Question: Explain the disease:
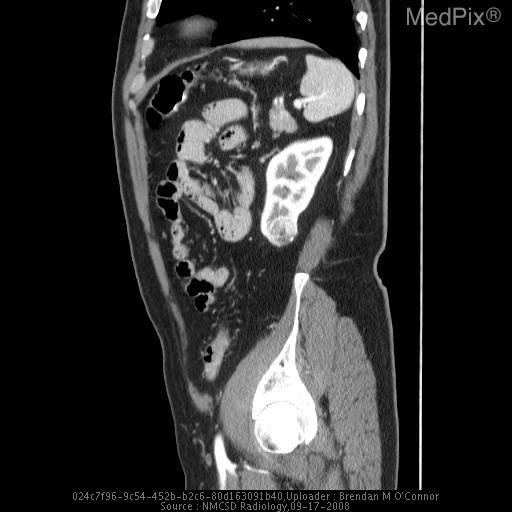
Answer: The disease is discussed as: Renal cell carcinoma is the most common primary tumor of the kidney and accounts for 2.6 percent of all adult cancers.  While the cause is unknown, cigarette smoking has been identified as an environmental risk factor.  Sporadic tumors are most common, but familial settings, such as von Hippel-Lindau syndrome, have been identified.  The carcinoma develops from the proximal tubule cells of the kidney.  Clear cell, papillary, chromophobe, collecting duct, and sarcomatoid are the different histologic types.  These different patterns do not affect treatment.

Renal cell carcinoma has two potential staging systems: the Robson classification and the TMN classification.  CT is reported to be 91% accurate in staging renal cell carcinoma.  The TMN classification is considered more precise because of its clear definition of the anatomic extent of the tumor.  With respect to the TMN classification, T1 is reserved for tumors less than 7 cm and T2 for tumors greater than 7 cm.  T3 is broken down into three groups based on tumor position.  T3a indicates spread to the perinephric fat.  T3b indicates that the tumor is present in the renal vein only.  T3c describes a tumor in the infradiaphragmatic IVC.  T4a and T4b describe tumors with direct invasion of adjacent organs and presence in the supradiaphragmatic IVC, respectively.  N1-3 are reserved for regional lymph node metastases and M1a-d for distant metastases.

The Robson classification is staged I-IV.  I is given to a tumor confined within the renal capsule.  II indicates spread to the perinephric fat.  IIIA describes the presence of a venous thrombus, whereas IIIB describes regional lymph node metastases.  IVA indicates direct invasion of adjacent organs and IVB indicates distant metastases.

The common presentation of renal cell carcinoma includes gross or microscopic hematuria, flank pain or pass, systemic symptoms, or a solid renal mass on imaging.

Many renal cell carcinomas are found incidentally on imaging.  CT is the most valuable imaging modality.  It can confirm the nature of the mass and stage the tumor by providing visualization of the lymph nodes, renal vein, and hepatic involvement.  The contralateral kidney and other body organs can also be examined.

Treatment for renal cell carcinoma  varies based on the patient.  Radical nephrectomy is common for a localized renal cell carcinoma.  The indications for partial nephrectomy are reviewed in the discussion.  Radiofrequency and cryosurgical ablation are new techniques being studied.  Chemotherapy is not effective in treatment of metastatic renal cell carcinoma.  Cryoreductive nephrectomy is recommended for patients who are in good status and have metastatic primary disease.  Disease-free five-year survival is 90-100 percent for patients with tumors confined by the renal capsule.  Tumors extending beyond the capsule have a 50-60 percent rate of disease-free five-year survival.  The five-year disease-free survival drops to 0-15 percent for node-positive tumors.